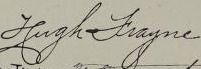
Signature of: hugh frayne